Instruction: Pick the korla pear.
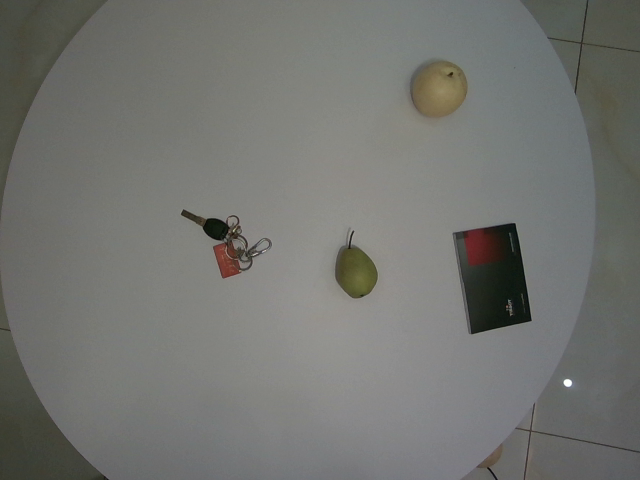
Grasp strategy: vertical